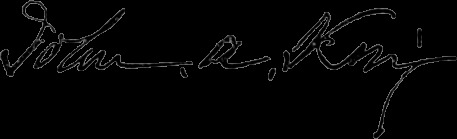
Signature of: john a king